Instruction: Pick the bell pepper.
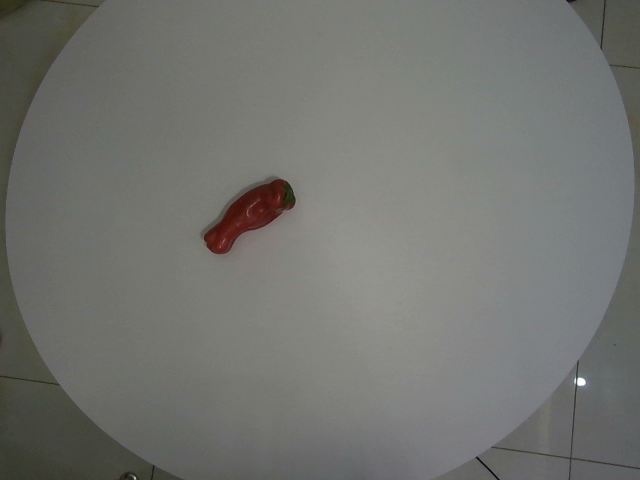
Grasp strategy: vertical